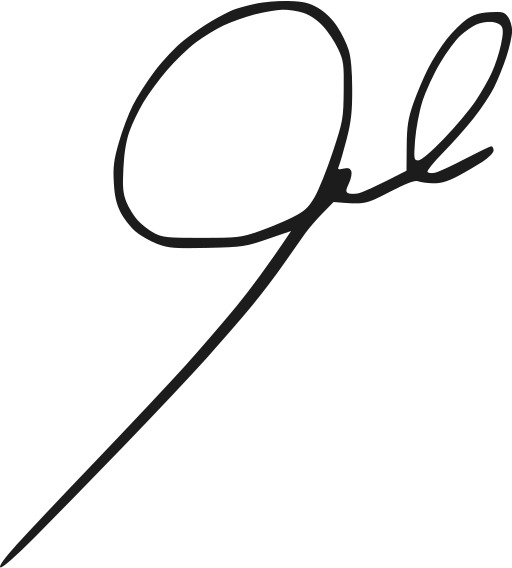
Signature of: joseph aoun